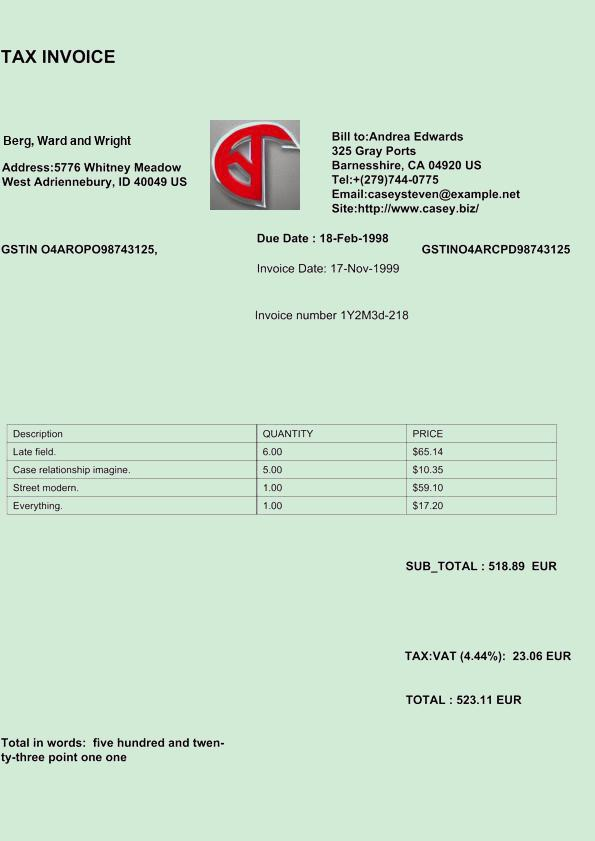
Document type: Invoice